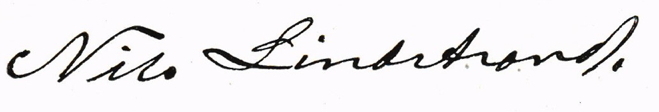
Signature of: nils lindstrand